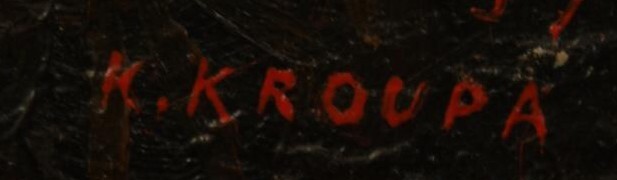
Signature of: karel kroupa